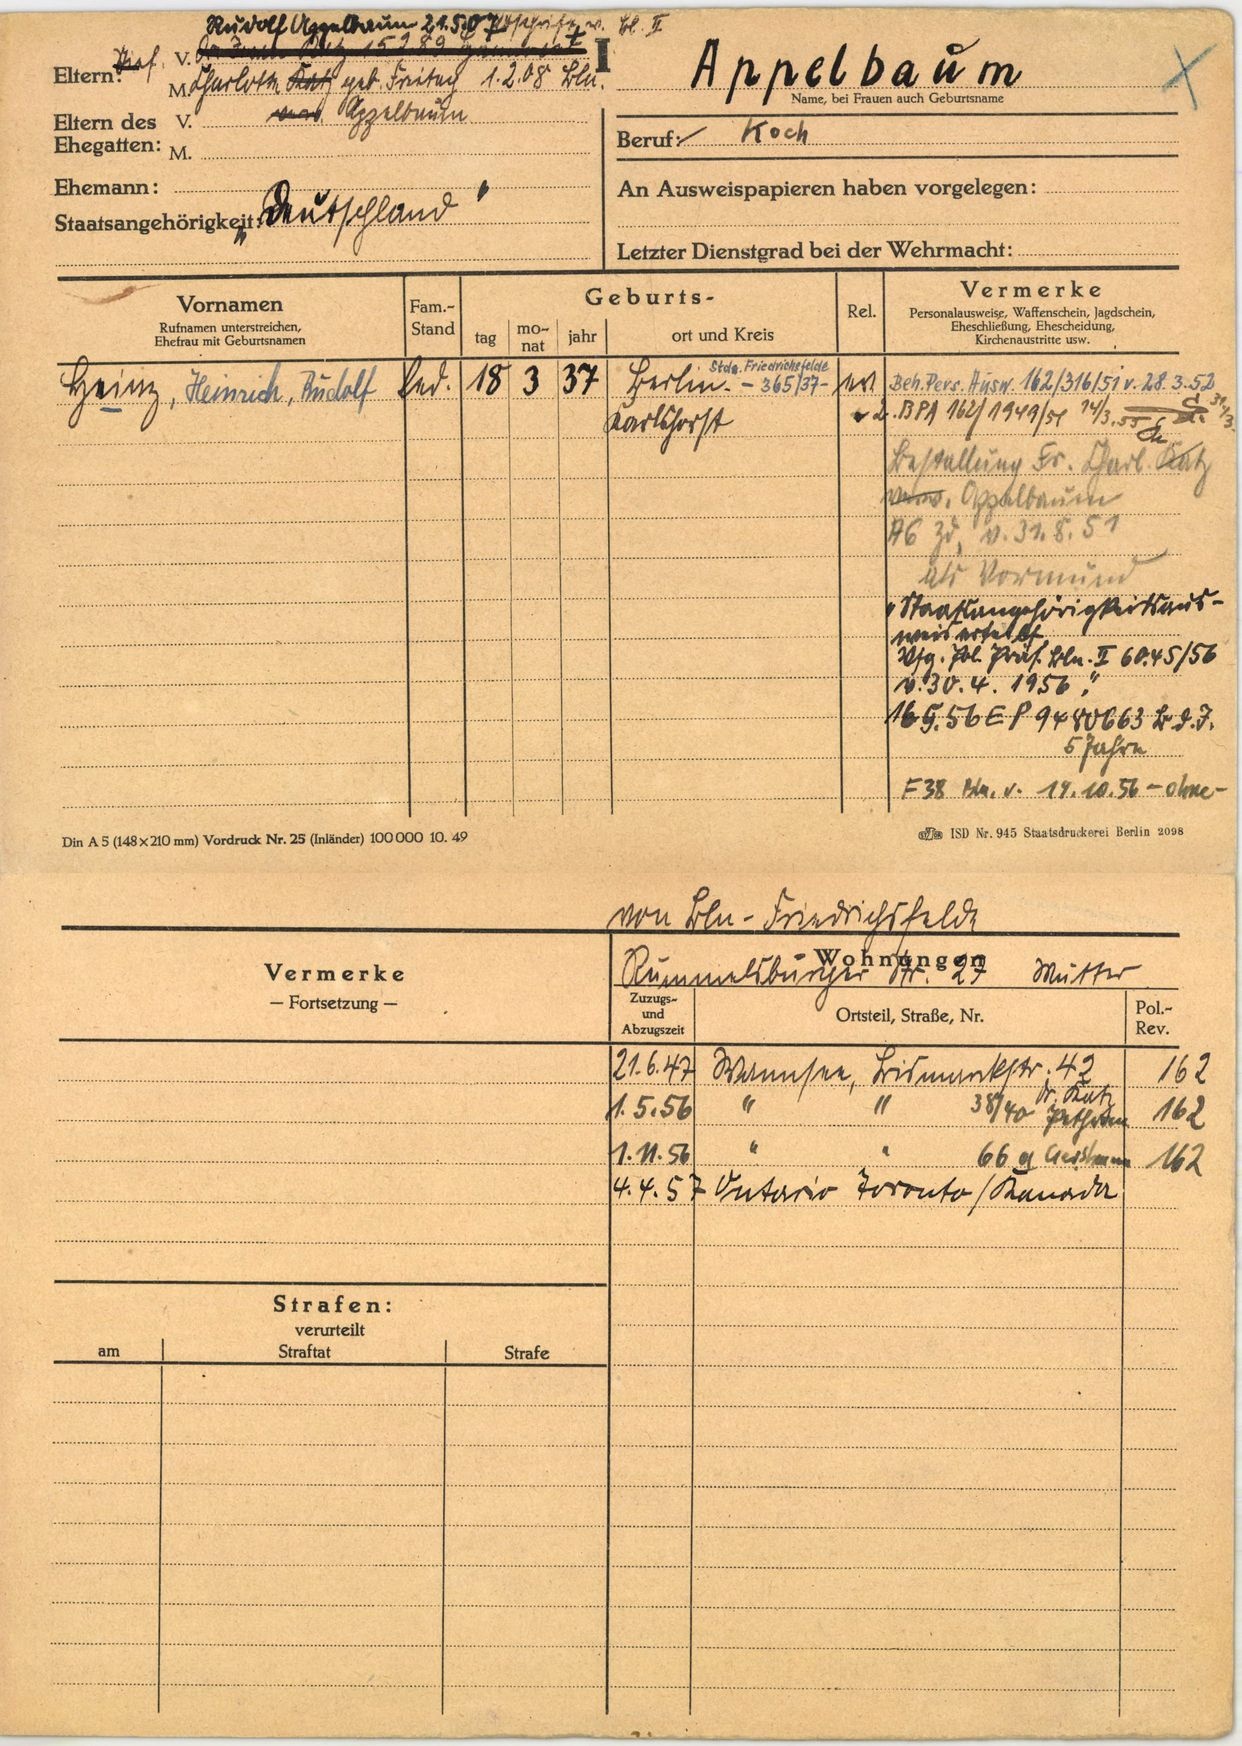
Appelbaum